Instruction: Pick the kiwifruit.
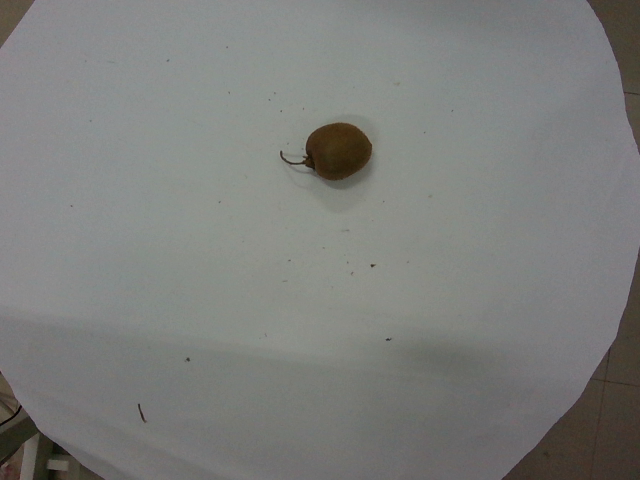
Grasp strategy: vertical